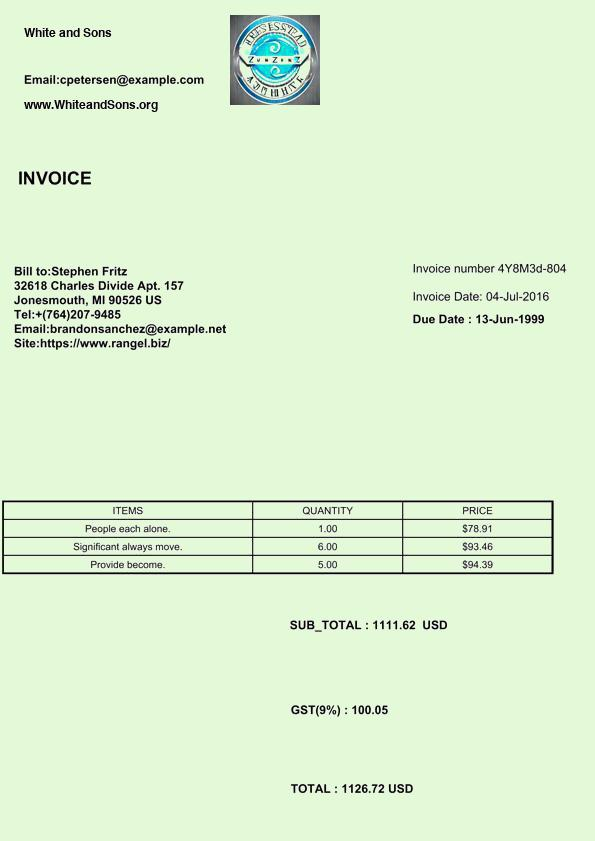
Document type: Invoice